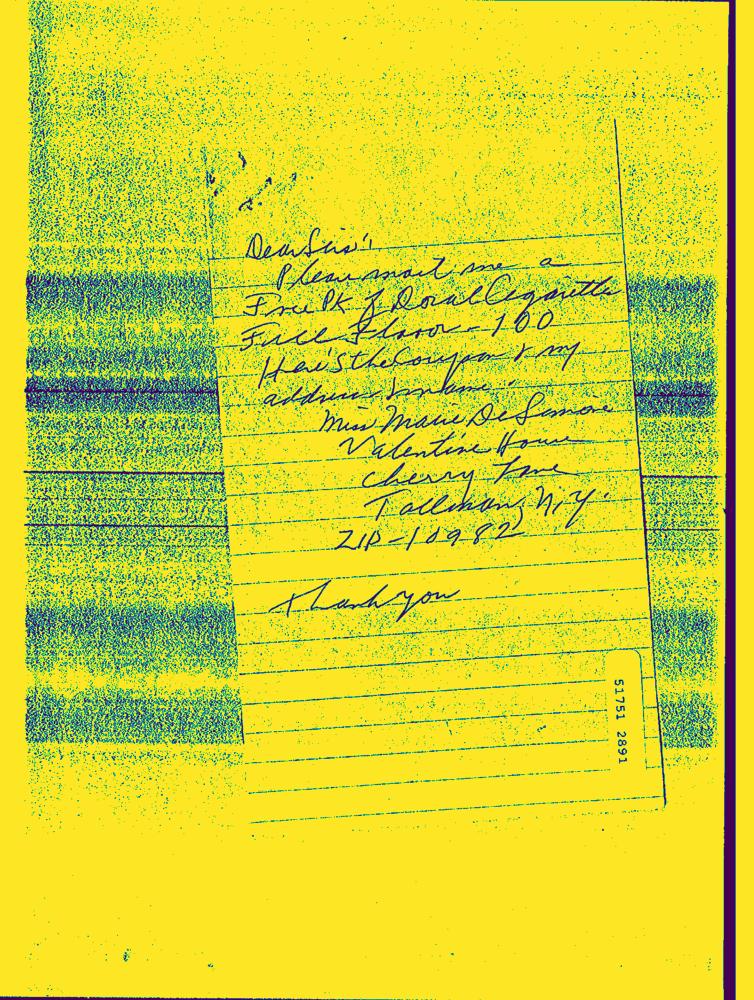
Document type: Hand-Written